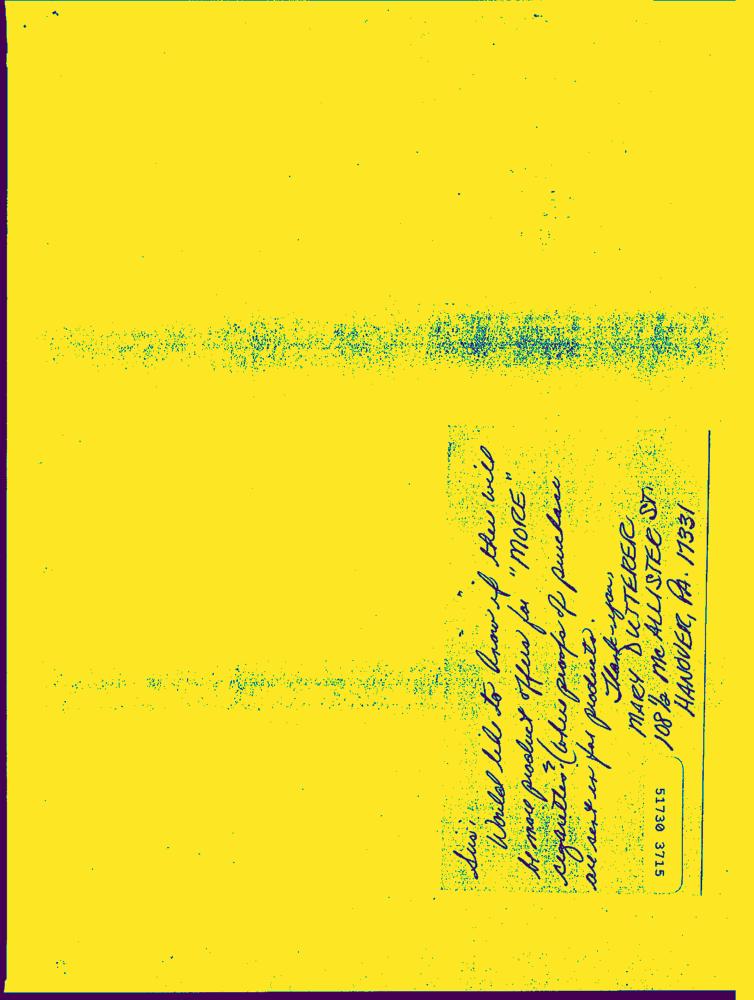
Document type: Hand-Written